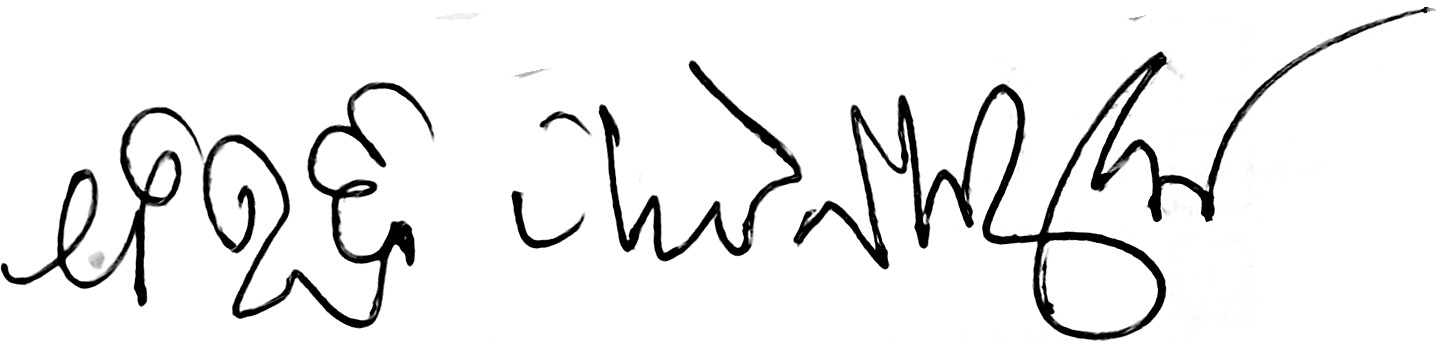
Signature of: bibhuti pattnaik